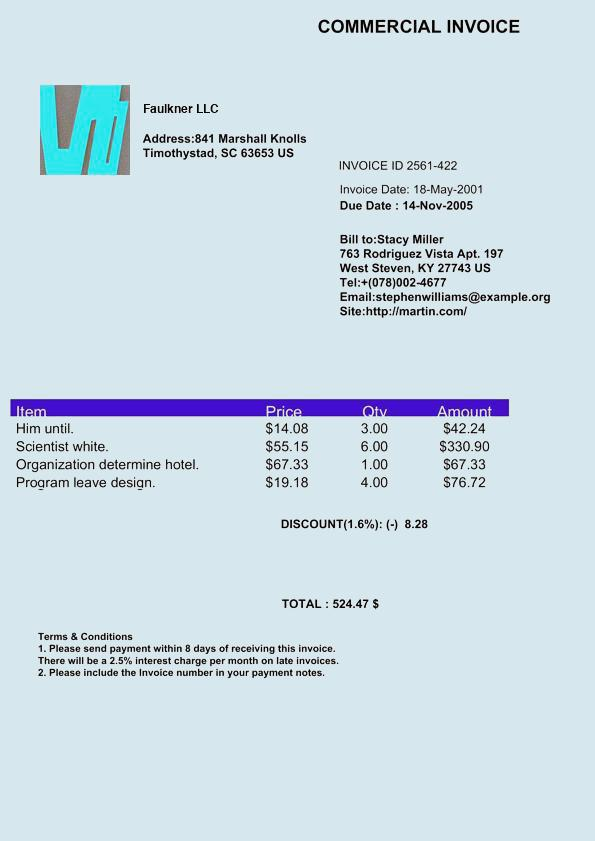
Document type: Invoice